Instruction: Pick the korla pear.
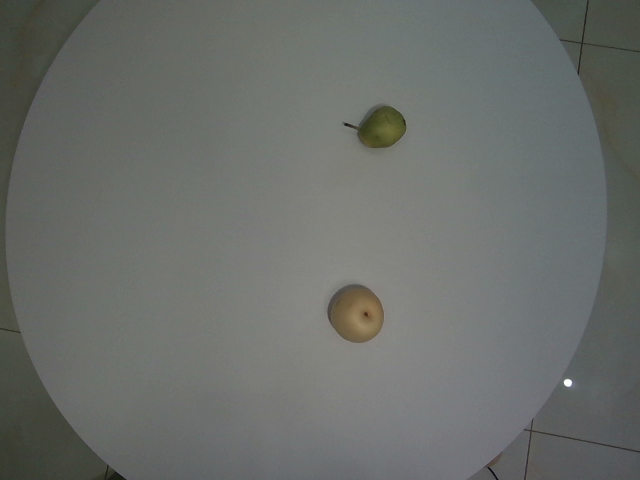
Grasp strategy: vertical